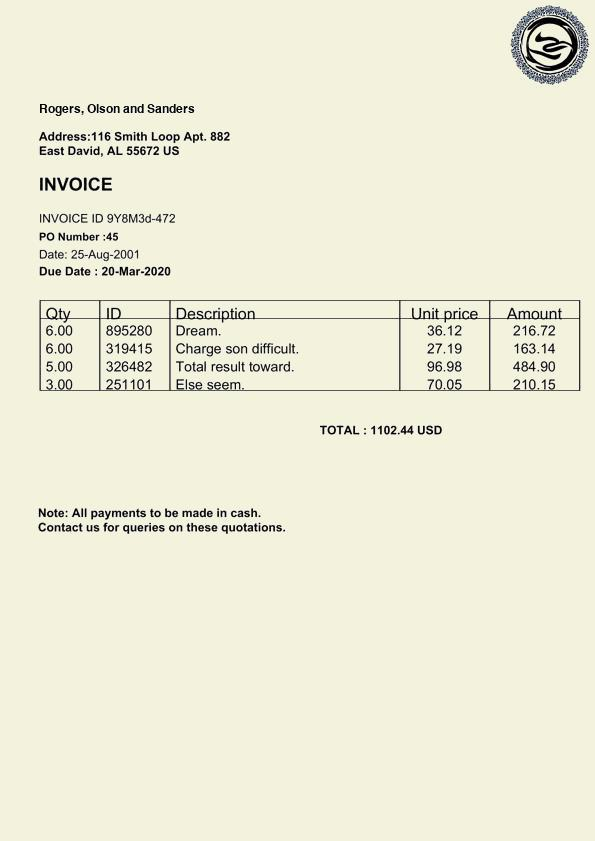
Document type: Invoice